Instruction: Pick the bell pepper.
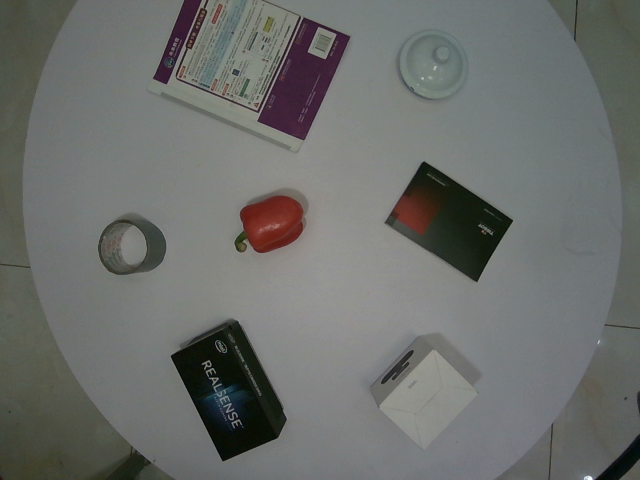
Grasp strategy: vertical